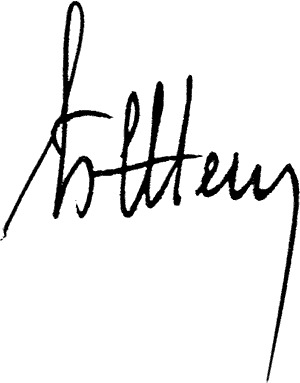
Signature of: borys zhezherin